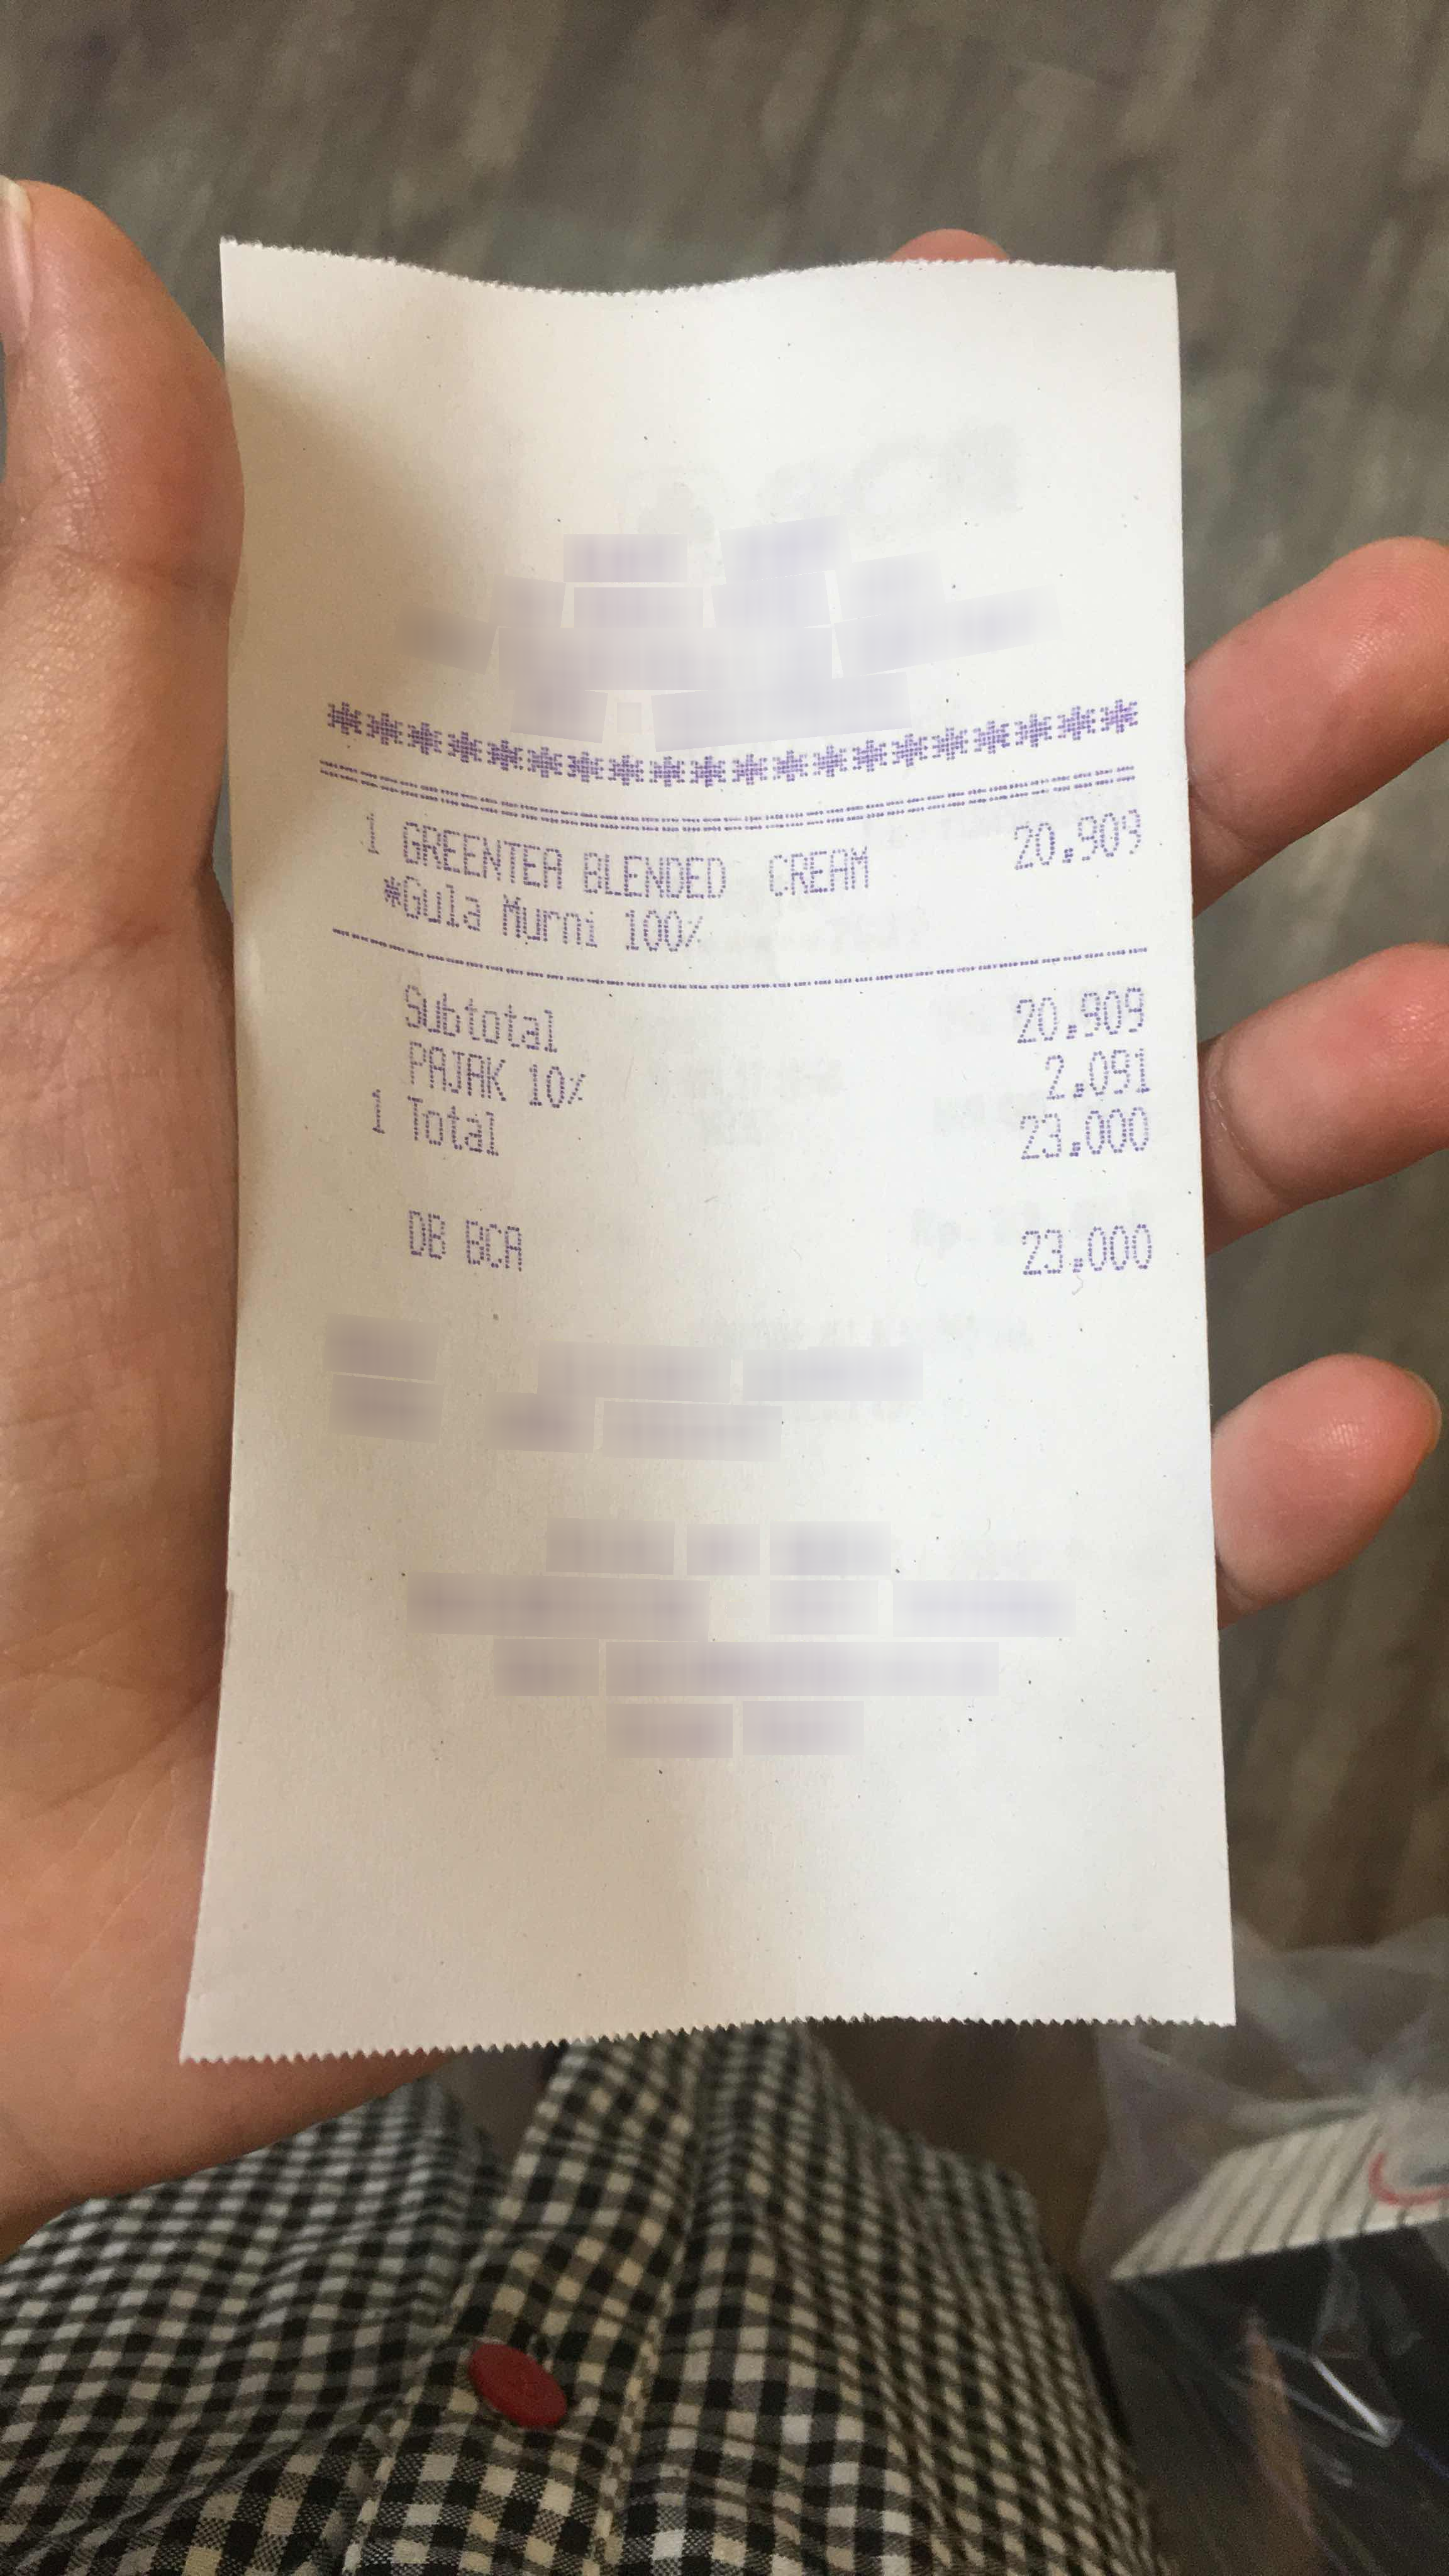
Number of items: 4
Subtotal: 20,909
Tax: 2,091
Total: 23,000
OCR text regions:
text: Total
text: 23,000
text: DB
text: BCA
text: 23,000
text: 1
text: 1
text: GREENTEA
text: BLENDED
text: CREAM
text: 20,909
text: *Gula
text: Murni
text: 100%
text: Subtotal
text: 20,909
text: PAJAK
text: 10%
text: 2,091